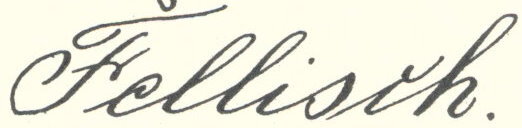
Signature of: alfred fellisch